Question: What is the property identification or parcel number listed?
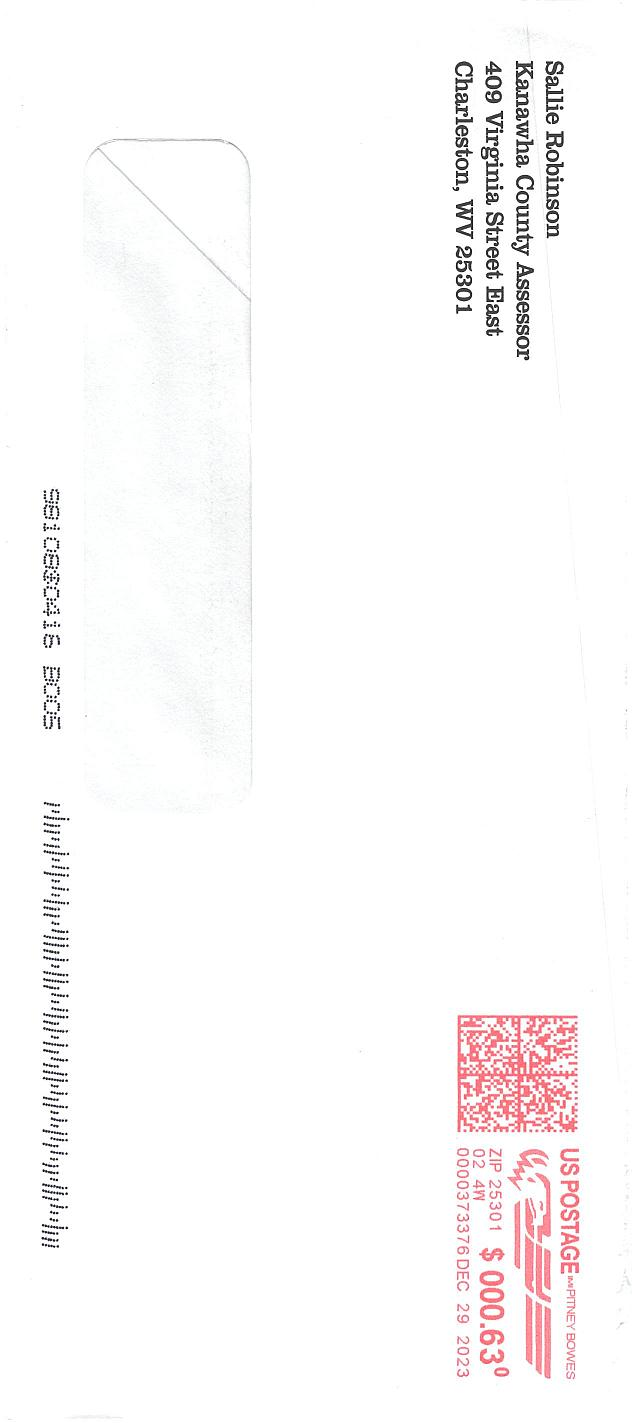
Answer: "WV 959554"